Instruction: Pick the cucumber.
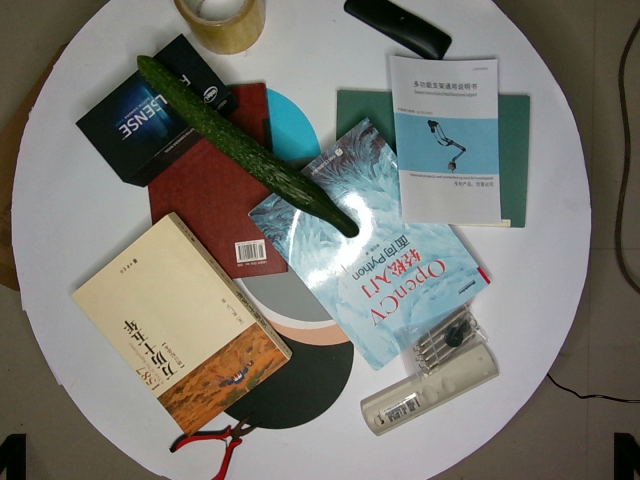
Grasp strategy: vertical